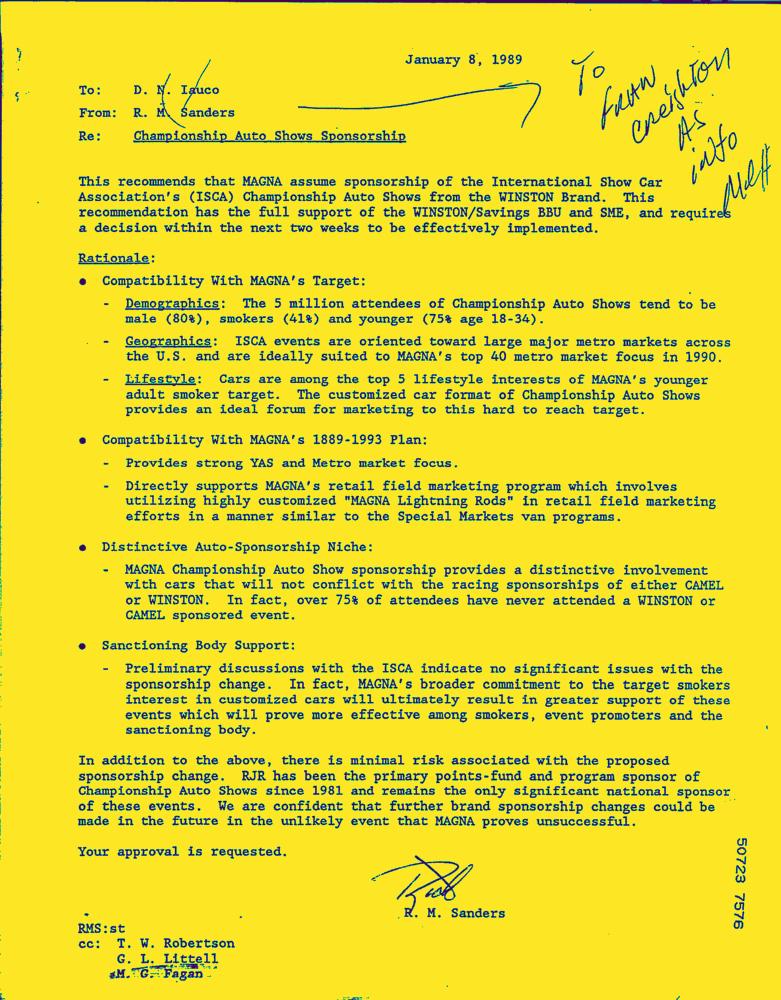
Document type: Letter-Doc